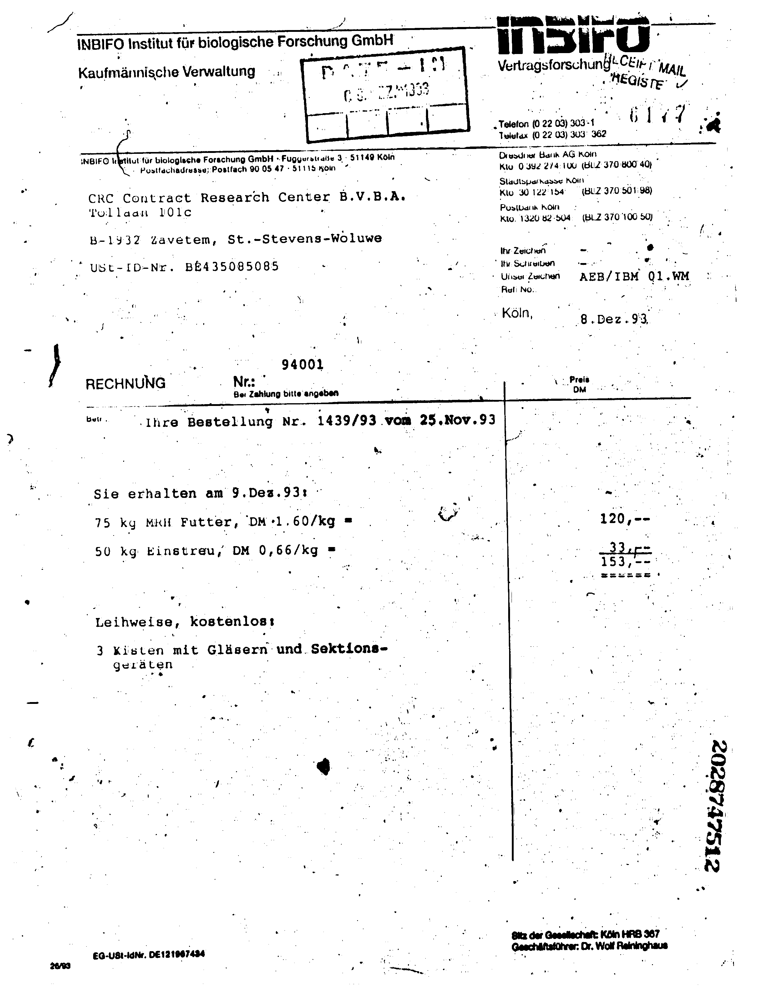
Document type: Invoice